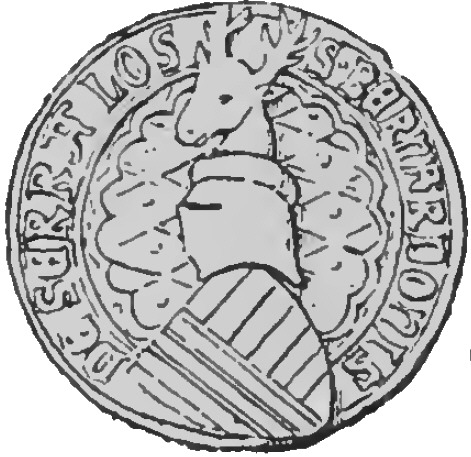
Signature of: bernardon de serres